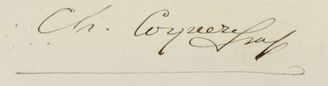
Signature of: charles coquerel